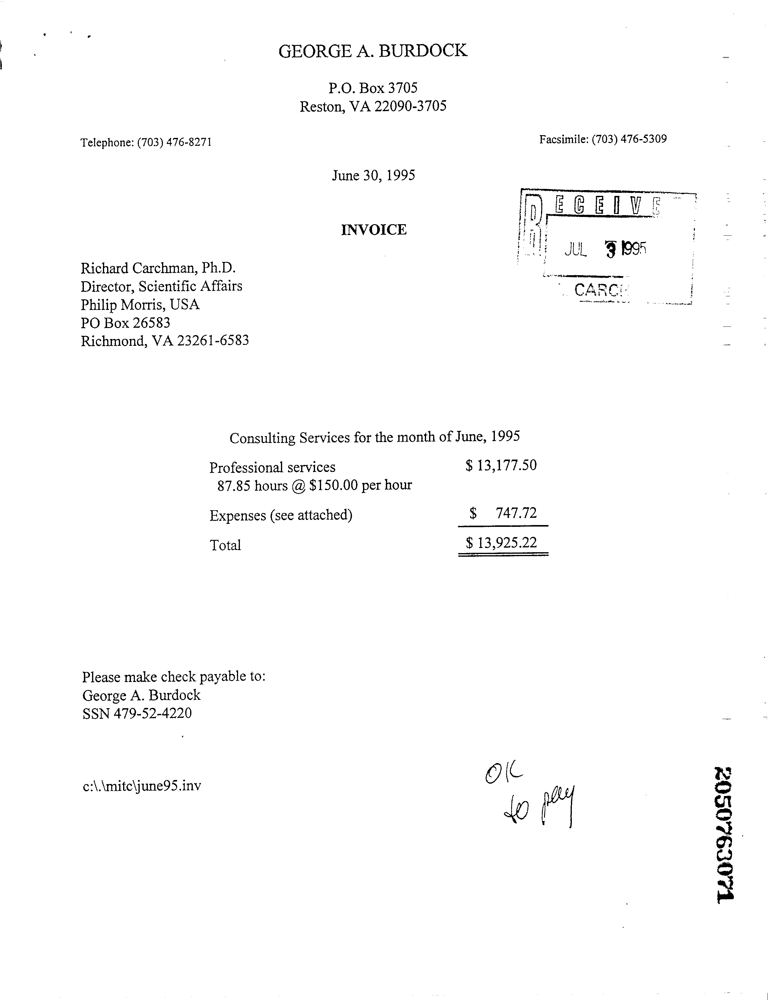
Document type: Invoice